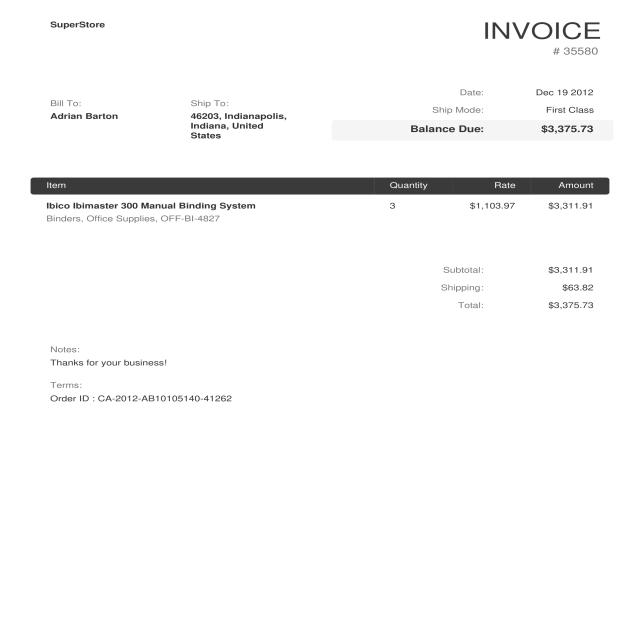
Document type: Invoice